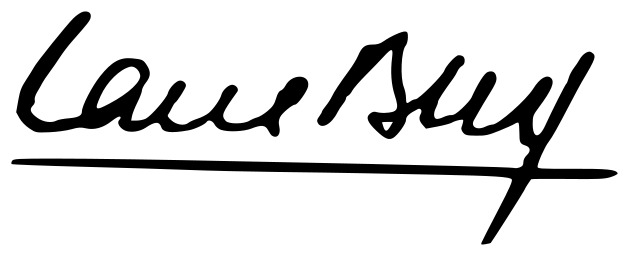
Signature of: ángel sanz briz